Question: What are the imaging findings?
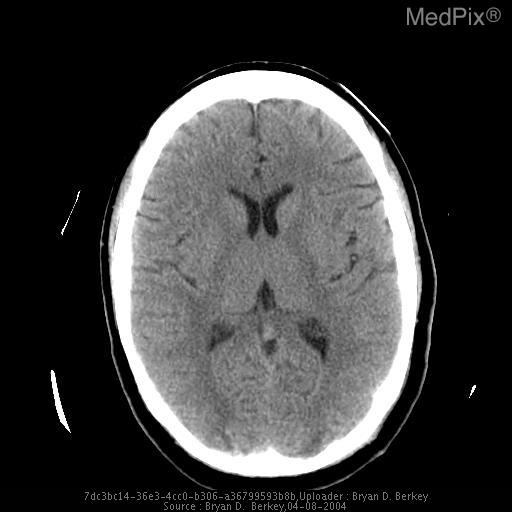
Answer: The imaging shows Within the bilateral posterior, temporal, occipital and parietal lobes, there are several small foci of
low density, with cytoxic and vasogenic edema patterns. Low density intraparenchymal foci with characteristic cytoxic and vasogenic edema patterns..